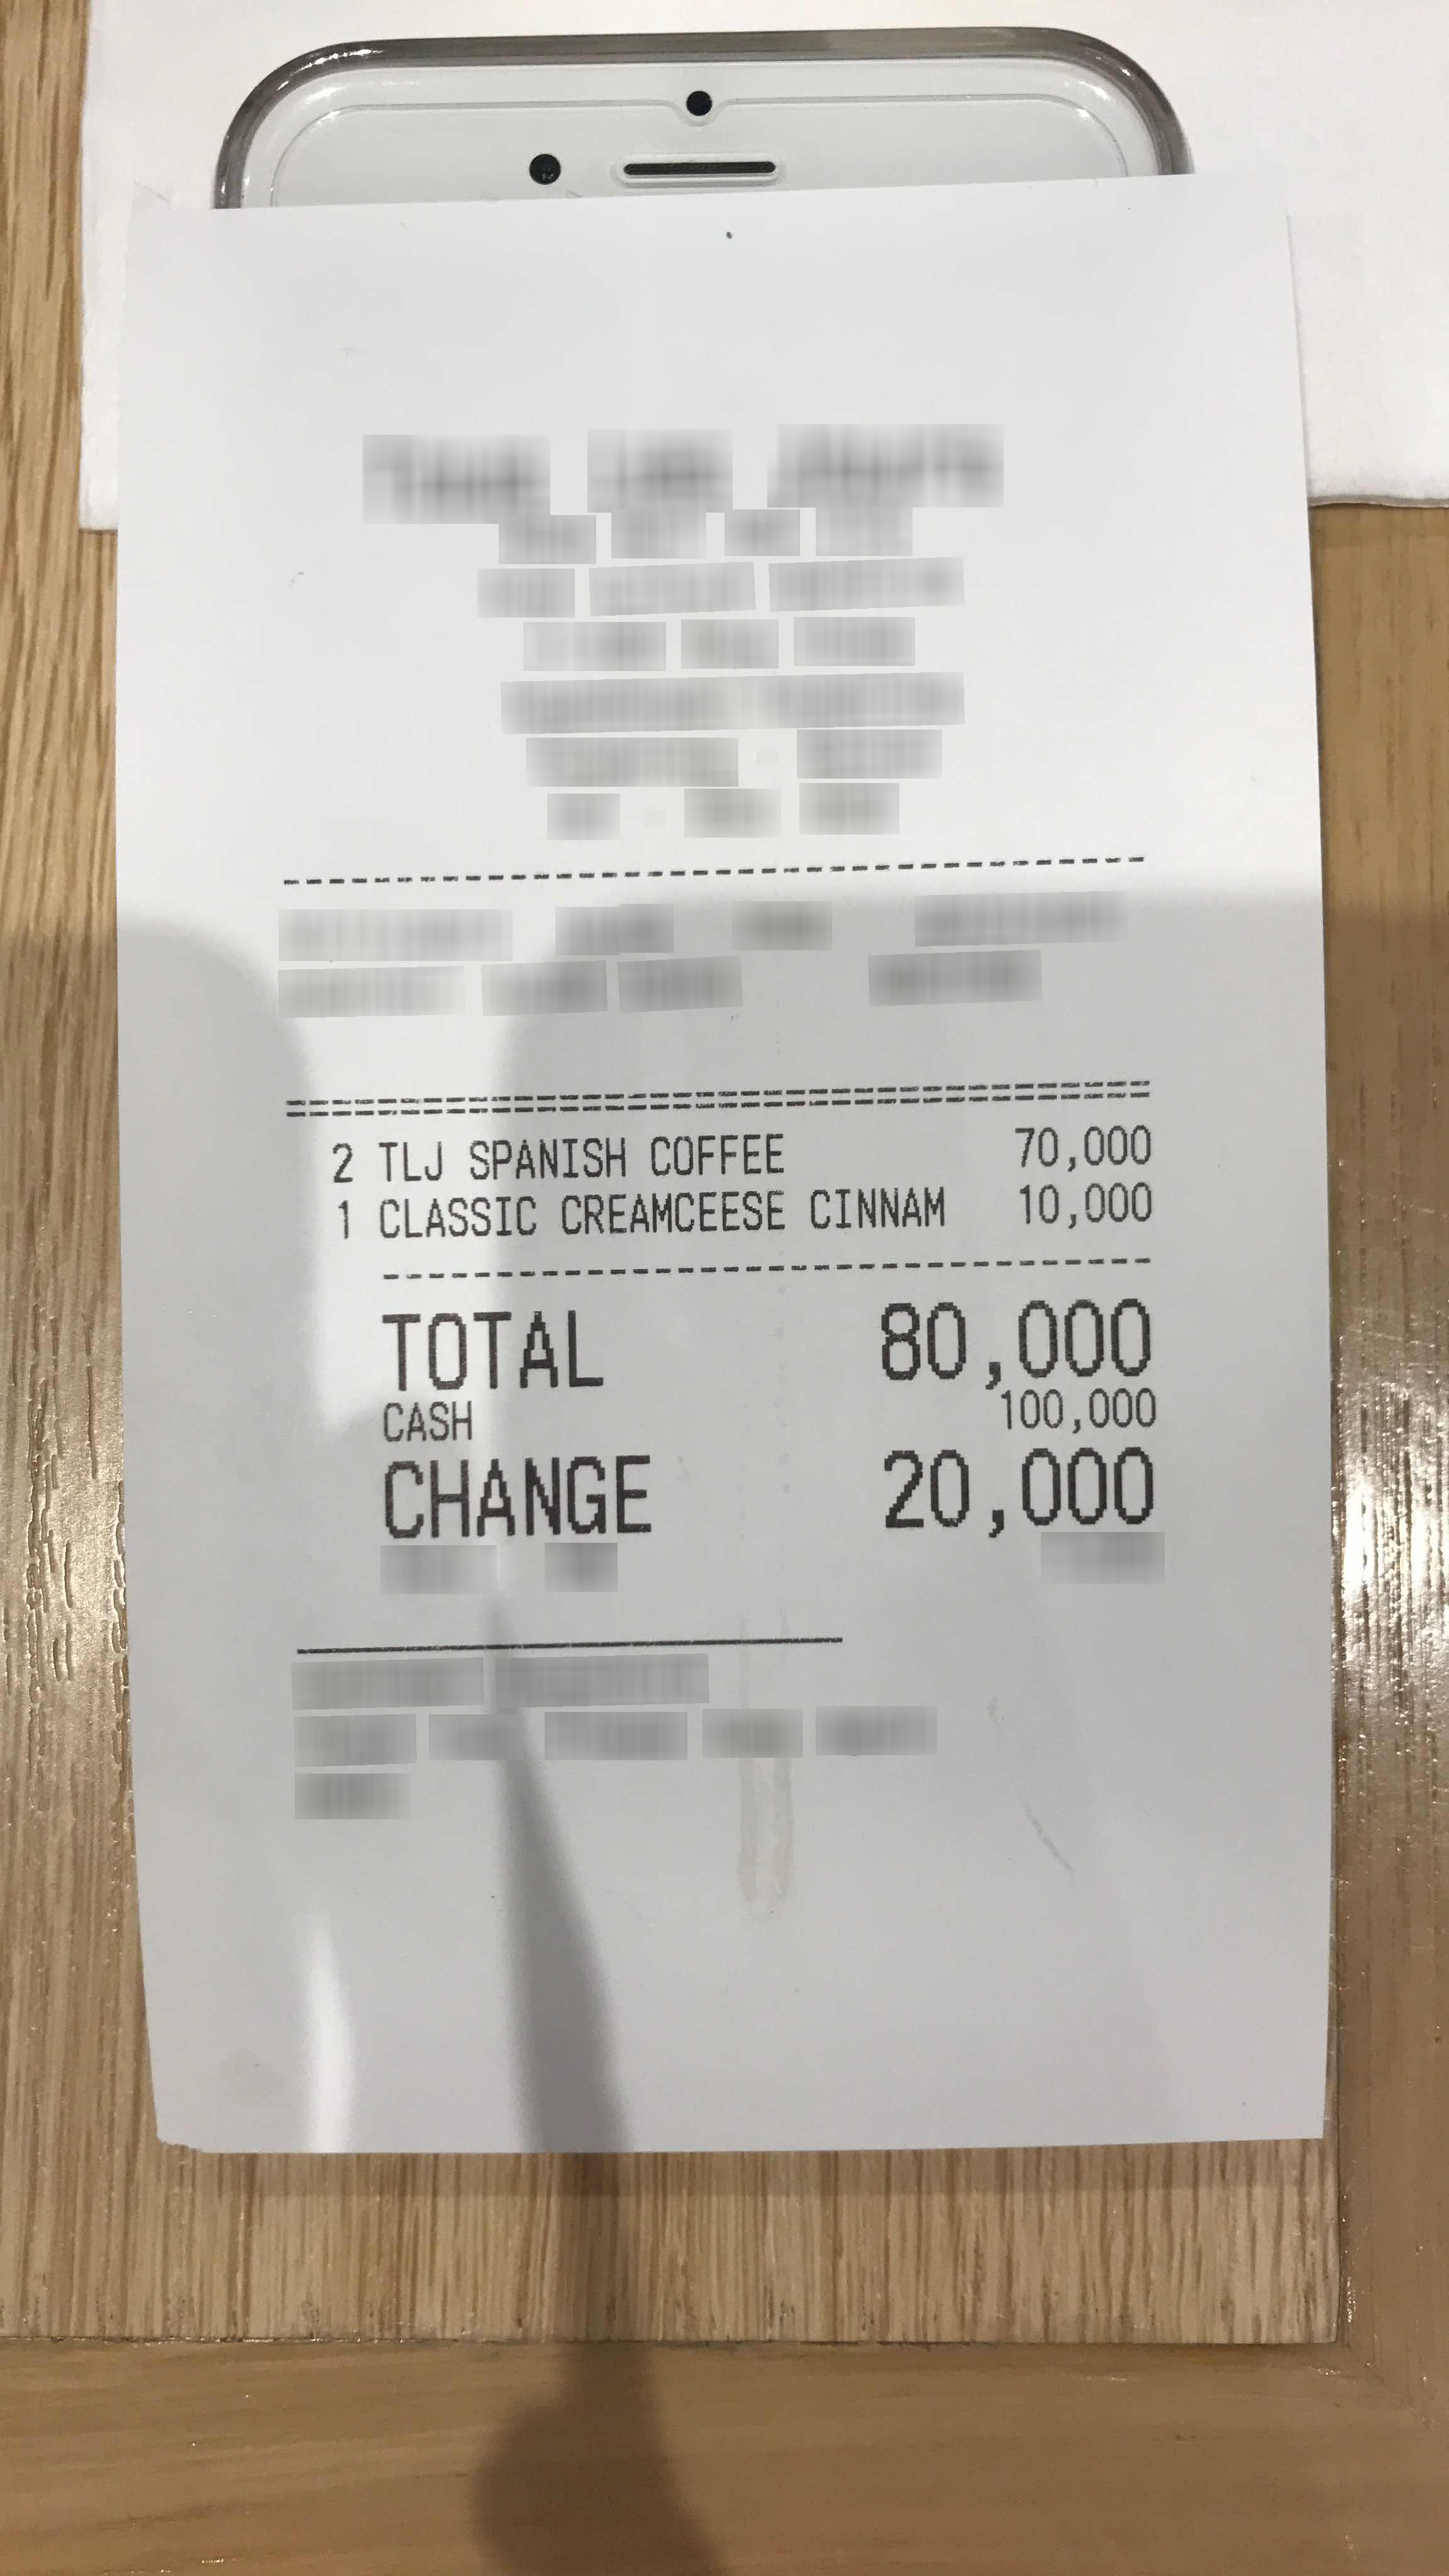
Number of items: 2
Total: 80,000
OCR text regions:
text: 2
text: TLJ
text: SPANISH
text: COFFEE
text: 70,000
text: 1
text: CLASSIC
text: CREAMCEESE
text: CINNAM
text: 10,000
text: TOTAL
text: 80,000
text: CASH
text: 100,000
text: CHANGE
text: 20,000